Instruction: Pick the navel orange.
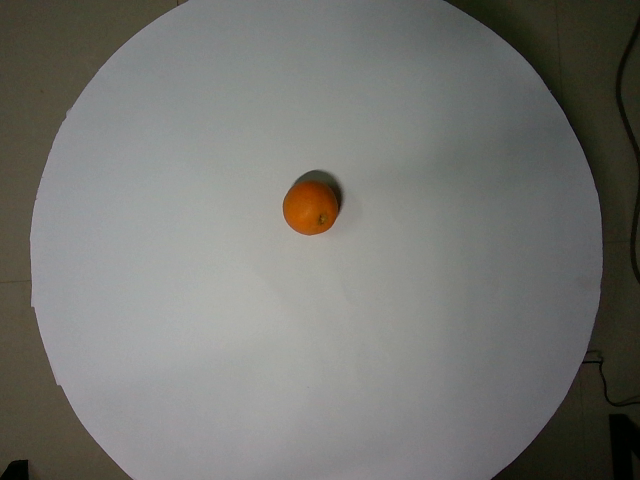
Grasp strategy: vertical